Question: In what way does the history help explain the case?
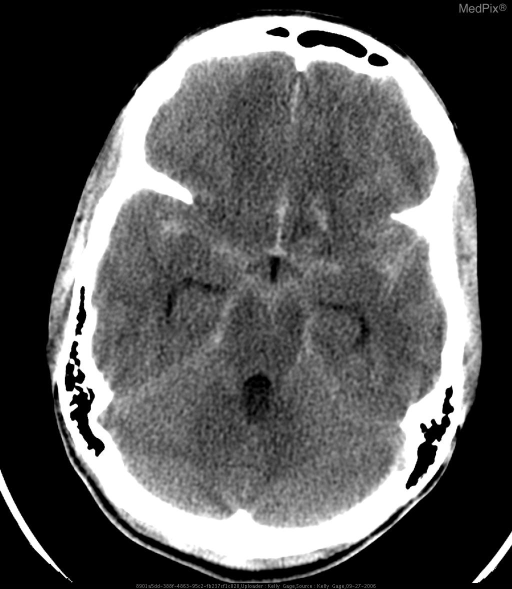
Answer: The patient's history of 27 year old woman presenting to the emergency room with the worst headache of her life. is key in understanding the case.